Question: How does the patient history play a role?
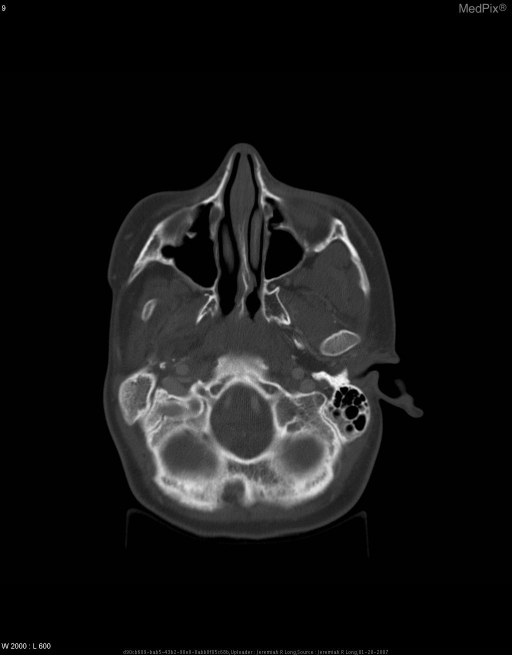
Answer: The patient's history of 14 year old boy with a known syndrome presents with right mandibular pain. is key in understanding the case.